Patient: Male, age 47
A 47-year-old male patient suffered from intermittent cough and fever for over 2 months, these symptoms aggravated for at last 20 days without sputum, shortness of breath, thoracalgia or hemoptysis. Initially, computed tomography (CT) scan of his chest showed a mass lesion in right upper lobe of his lung and partial of right pleural thickening, with diffuse consolidation and ground-glass opacity in bilateral pulmones (Figure 1). The doctors considered about interstitial pneumonia owing to infection. While after several days of antibiotic therapy (including sulbenicillin disodium and etimicin), his symptoms had not improved. So bronchoscopy was carried out. Atypical epithelial cells inclined to denocarcinoma were found in transbronchial smear of cytology, while bronchial brushing and biopsy was negative. Unexpectedly the patient felt swollen of his neck just after bronchoscopy, so he underwent another CT at the same day. The CT scan showed bilateral pneumothorax and emphysema of mediastinum superius. Then he transfered to another hospital for symptomatic treatment 5 days later, positron emission tomography/computed tomography (PET/CT) revealed a nodule of about 2.7 cm of its long diameter with characteristics of lobulation and spiculation in the right lung apex section and diffuse consolidation shadow spreading over rest of lung field. The nodular lesion was deemed to be peripheral lung cancer, which average uptake value of (18)F-FDG was 4.3 and maximal uptake value was 5.7. Remaining consolidation was considered as diffuse lung cancer with mildly elevated uptake value of (18)F-FDG (Figure 2). Furthermore, lymph node metastasis of left hilar was likely to have arised.
The patient came to our hospital for further diagnosis and therapy. After admission, the patient never had a fever again and auscultation of lung was normal. His results of test for complete blood count, erythrocyte sedimentation rate (ESR), C reactive protein(CRP), procalcitonin (PCT) and biochemical parameters (including lactate dehydrogenase, LDH) were normal. The patient's T cell subpopulations were normal and human immunodeficiency virus (HIV) antibody was negative. Serum tumor markers assay showed normal results as carcinoembryonic antigen (CEA): 3.4 ng/ml, section 19 of cytokeratin (CYRFA21-1): 10.9 ng/ml, squamous cell carcinoma antigen (SCC): 0.8 ng/ml, and neuron specific enolase (NSE): 15.9 ng/ml. Blood gas analysis showed hyoxemia with partial pressure of oxygen (PaO2) being 68 mmHg and peripheral blood saturation (SpO2) being 93% on room air,while potential of hydrogen (PH) and partial pressure of carbon dioxide (PaCO2) was normal. Spirometric abnormality is mildly restrictive defect manifested by decreased vital capacity (76.27% of predicted value) and mildly reduced diffusing capacity for carbon monoxide (73.28% of predicted value). Fiberoptic bronchoscopy was applied again for diagnosis. BALF showed a large amount of amorphous red-dyed materials and a few alveolar macrophages scattered in endoalveolar space with PAS positive (Figure 3). Transbronchial lung biopsy (TBLB) found great numbers of unstructured, red-dyed granules with PAS+ and adenocarcinoma with differentiated grade II with immunohistochemical analysis for ALK-D5F3(-), CEA(-), EGFR-E746(-), EGFR-L858(-), Ki-67(5%+), NapsinA(+), TTF-1(+), SPA(+), CD68(+) and CK(+) (Figure 4). Follow-up EGFR detection (ARMS used) showed mutations in exon 19 of the EGFR gene, while mutations were not detected in exon 18, 20 and 21.
We judged clinical stage IIB (cT1cN1M0) according to PET/CT, BALF and lung biopsy. Thoracic surgeons carried out wedge resection in VATS (video-assisted thoracoscopic surgery) with mediastinal lymphnode sampling (group 2,4). Pathological findings (in upper right lung) confirmed adenocarcinoma differentiated grade II~III, mainly presenting as acinar and solid type, rarely papillary type. Amorphous eosinophilic substance can be seen in the alveolar of pulmonary tissue around, which was consistent with PAP (Figure 5). In addition, bilateral lymph nodes of group 2 and 4 proved metastasis and carcinoma did not involve the visceral pleura. Then we revised as stage IIIB(pT1cN3M0) and administered adjuvant chemotherapy (Cisplatin 75 mg/m2 day 1, pemetrexed 500 mg/m2 day 1, every 28 days for 4 cycles). Chest CT after 2 cycles of postoperative chemotherapy (Figure 6) showed no tumor recurrence and no patchy, ground-glass opacities. Chest CT of follow-up visits once every three months in local approved SD (stable disease).However ninth months after therapy, the patient felt pain on the left chest. CT showed multiple, subsolid nodules in both lungs and suspected metastasis in the left sixth rib bone and T8 vertebral bone (Figure 7).SPECT/CT for whole body bone planar imaging showed multiple bone metastasis, considered the recurrence and metastasis of the adenocarcinoma. Then we reassessed as stage IVB (rT4N3M1c) and administered 2cycles of primary chemotherapy (Cisplatin 75 mg/m2 day 1, pemetrexed 500 mg/m2 day 1,every 28 days for 4 cycles) up to now.
Keywords: lung cancer, peripheral adenocarcinom, pulmonary alveolar proteinosis
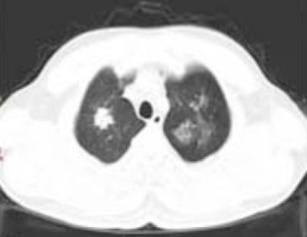
Image caption: Chest computerized tomography (CT) before any therapy. (A, B) CT slices showed a mass lesion in the upper lobe of right lung and partial of right pleural thickening.